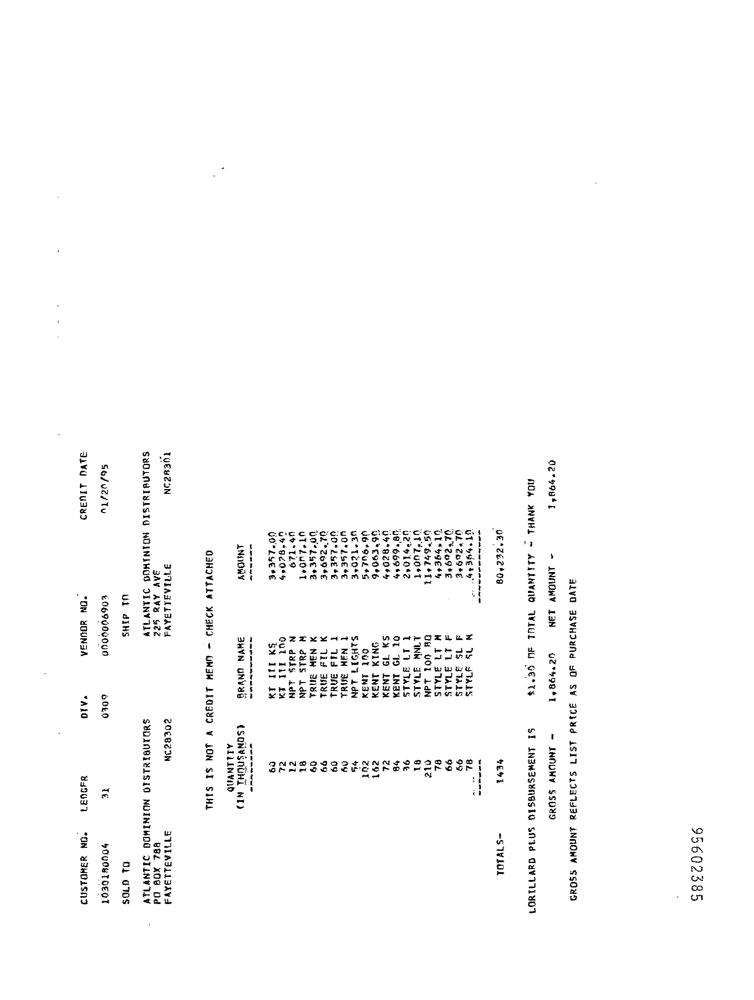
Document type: Invoice